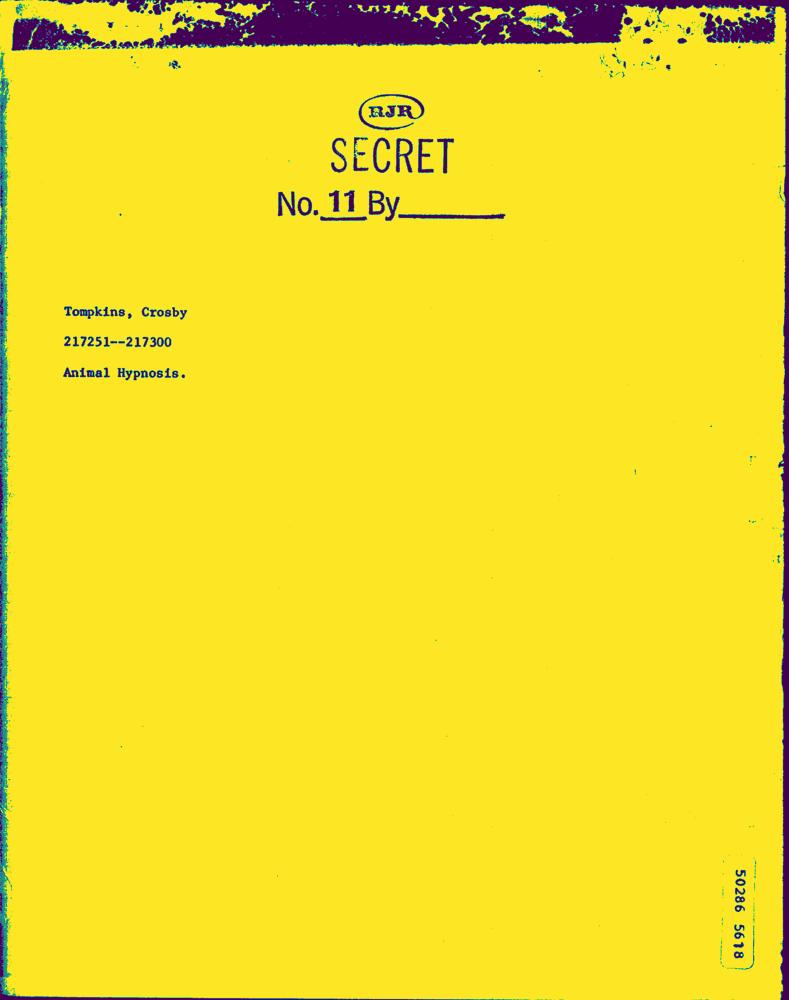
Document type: Hand-Written